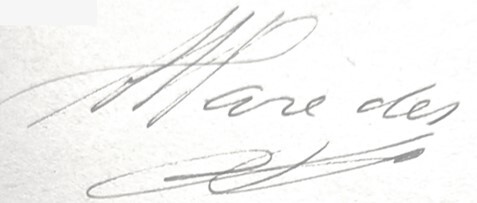
Signature of: ángel modesto paredes